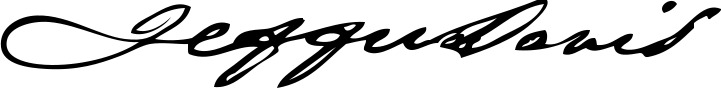
Signature of: jefferson davis